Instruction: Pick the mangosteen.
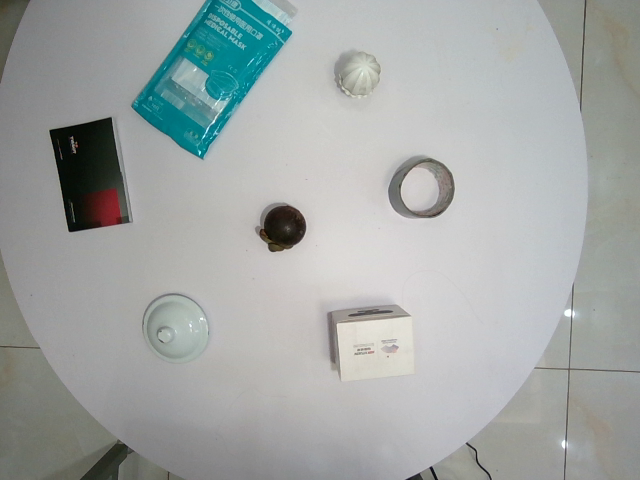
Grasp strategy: vertical